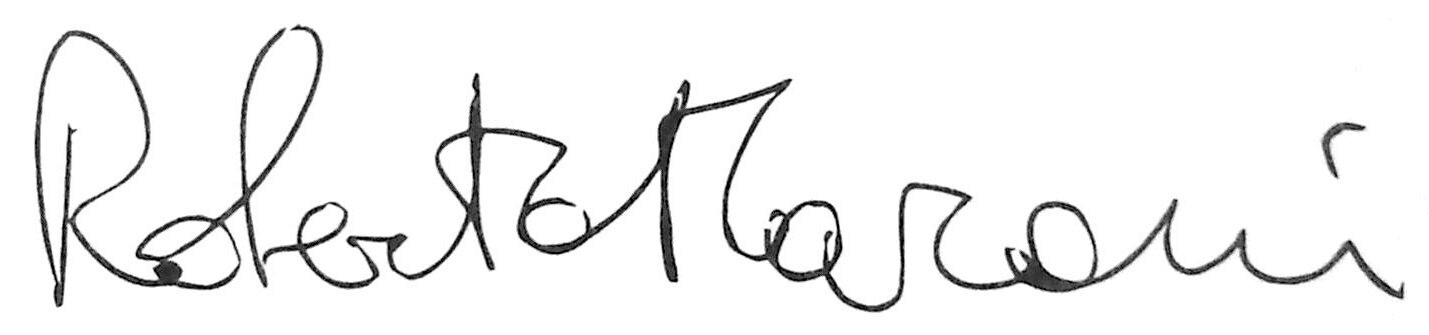
Signature of: roberto maroni